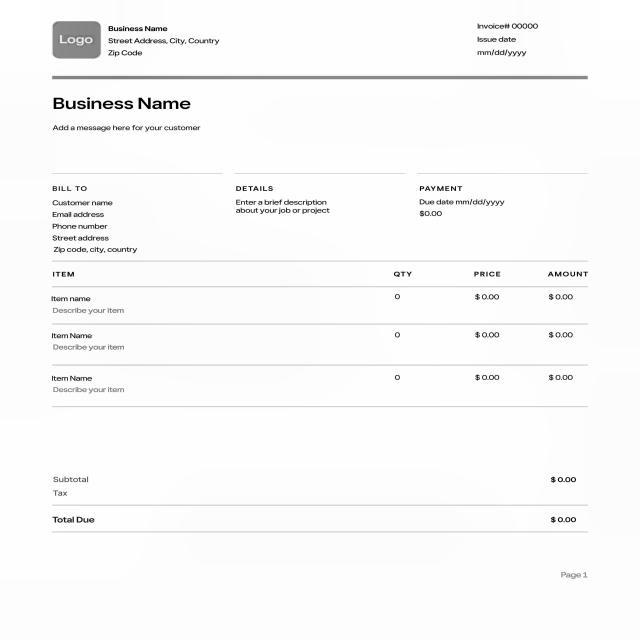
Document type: Invoice